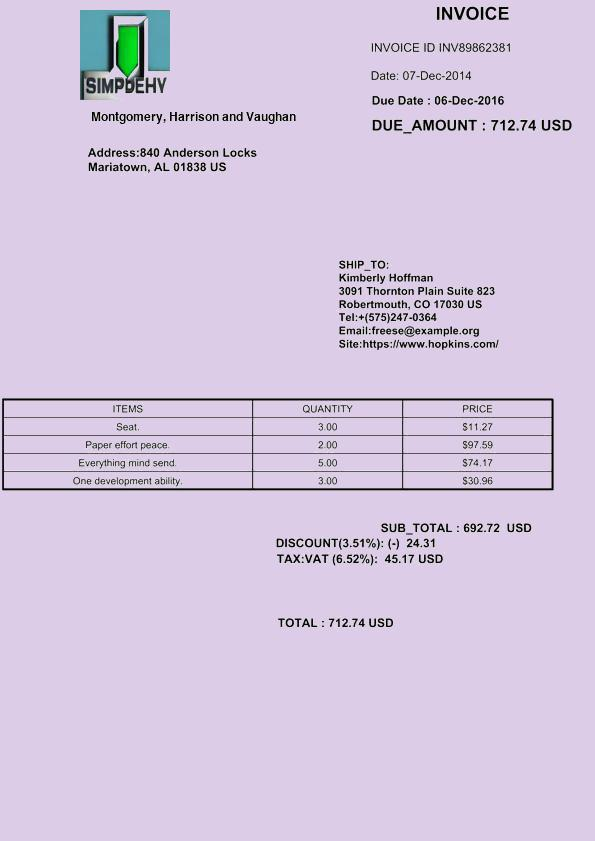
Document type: Invoice